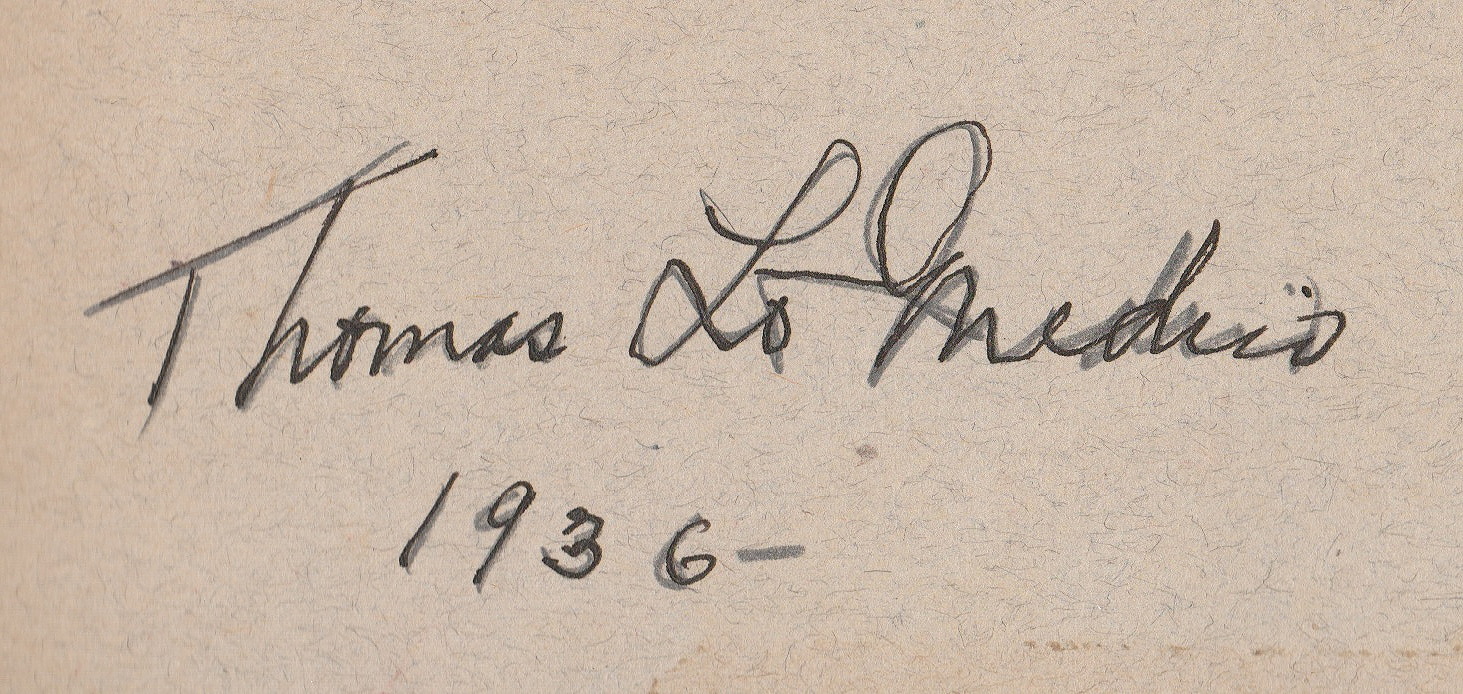
Signature of: thomas gaetano lomedico